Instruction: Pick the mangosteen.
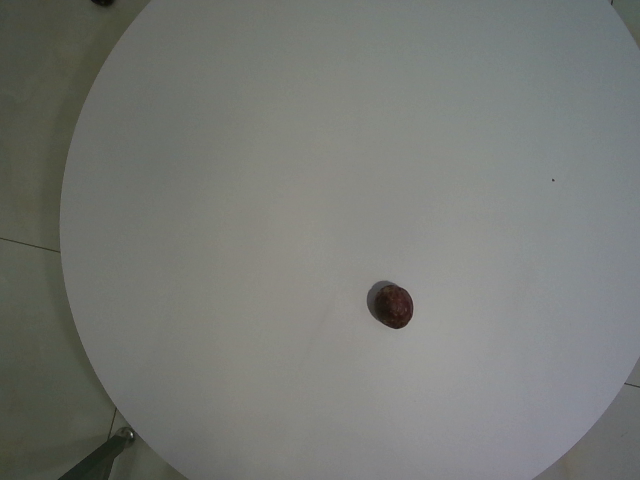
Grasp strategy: vertical